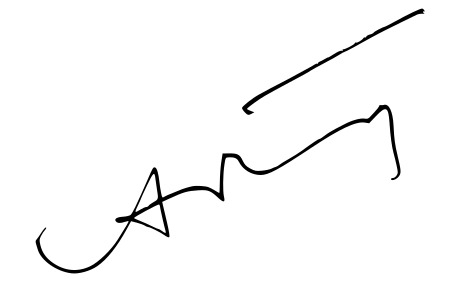
Signature of: andré martinet